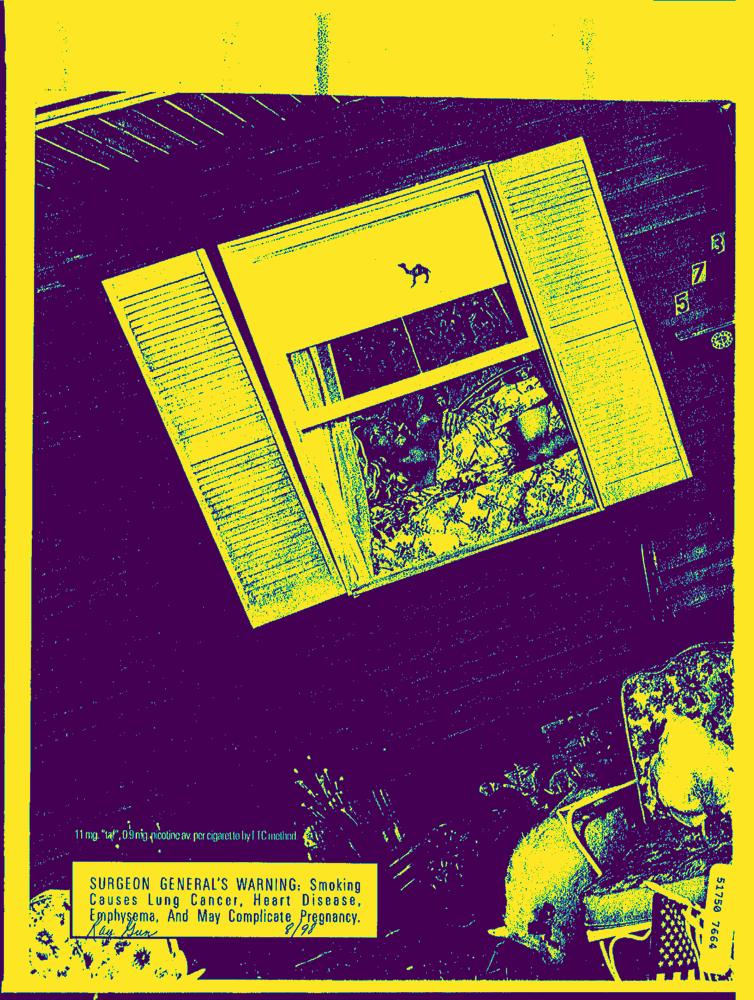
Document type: AD